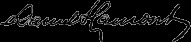
Signature of: daniel s lamont